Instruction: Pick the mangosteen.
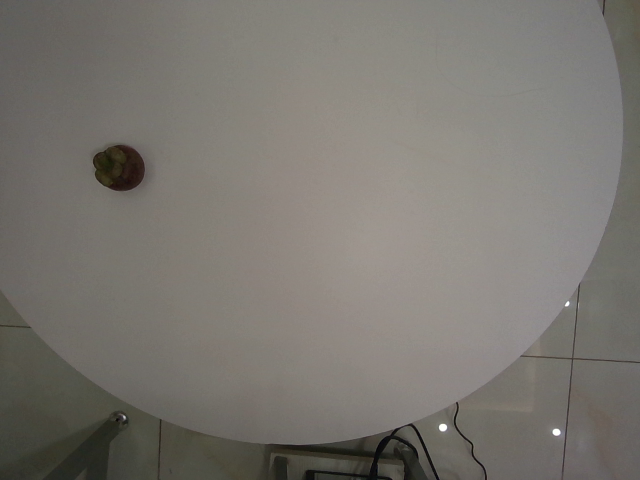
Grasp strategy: vertical